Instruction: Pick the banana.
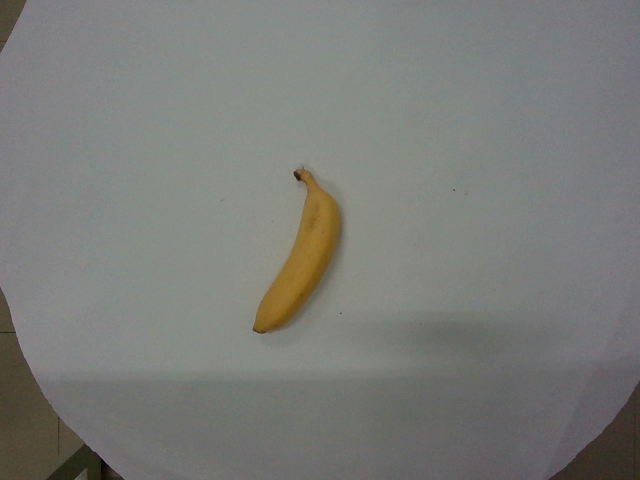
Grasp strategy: vertical